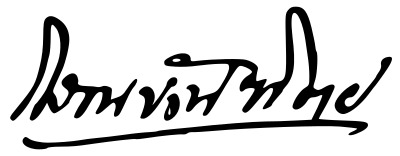
Signature of: sonabandit